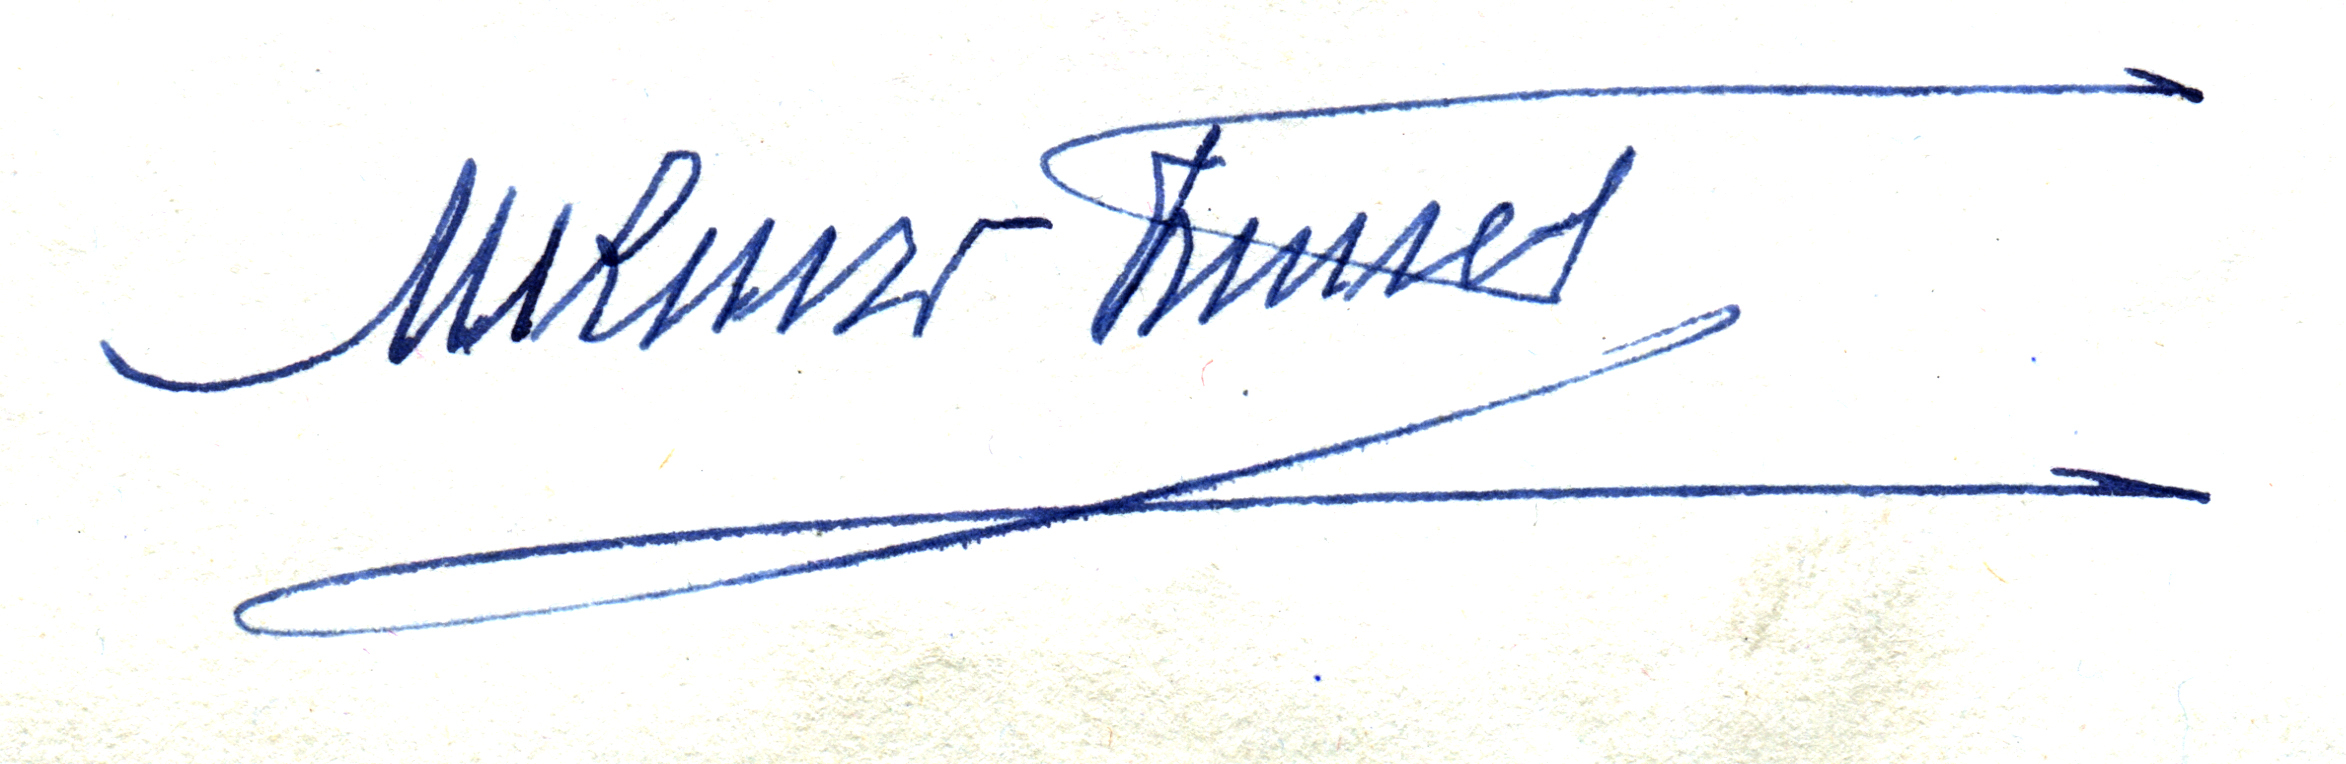
Signature of: mariano ruiz funes